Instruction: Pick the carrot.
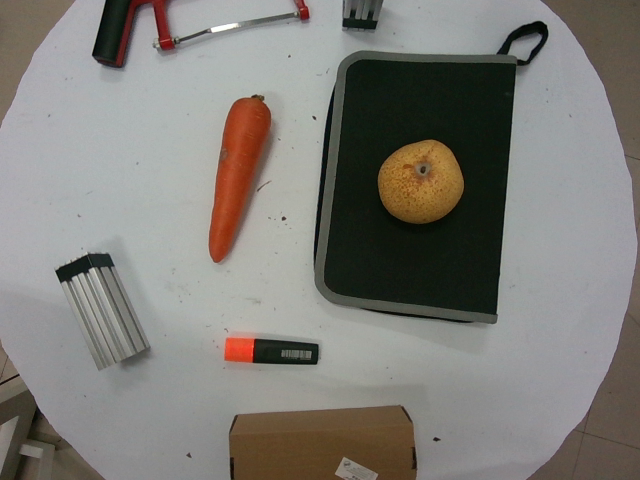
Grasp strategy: vertical